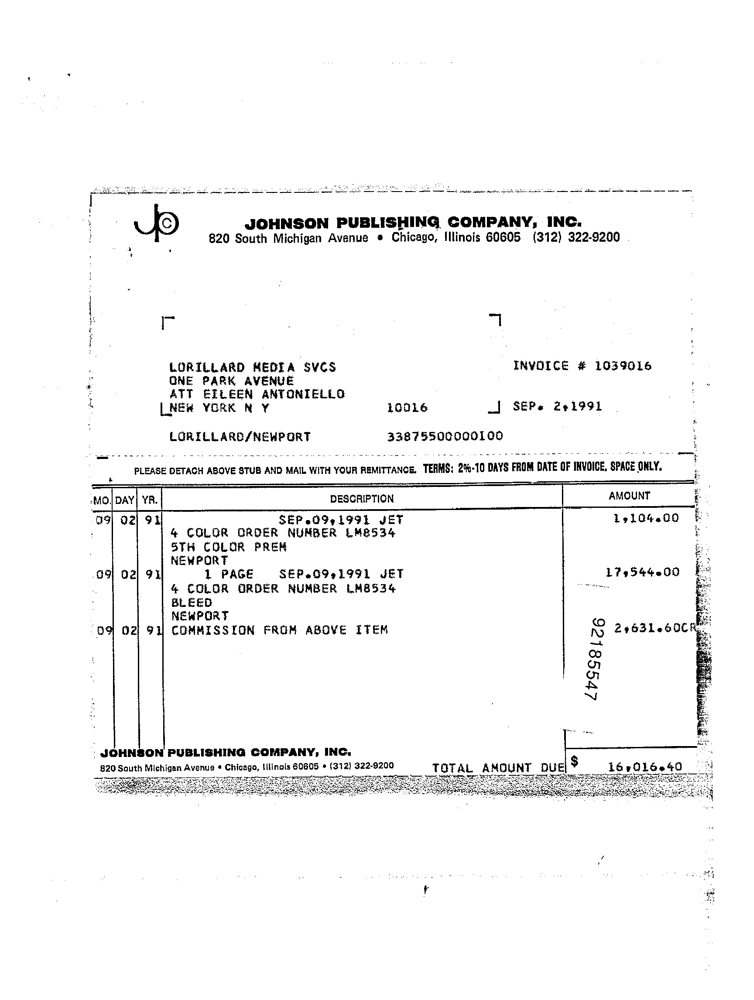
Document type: Invoice